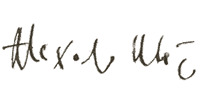
Signature of: alexander kluge